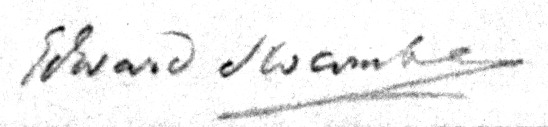
Signature of: edward slocombe